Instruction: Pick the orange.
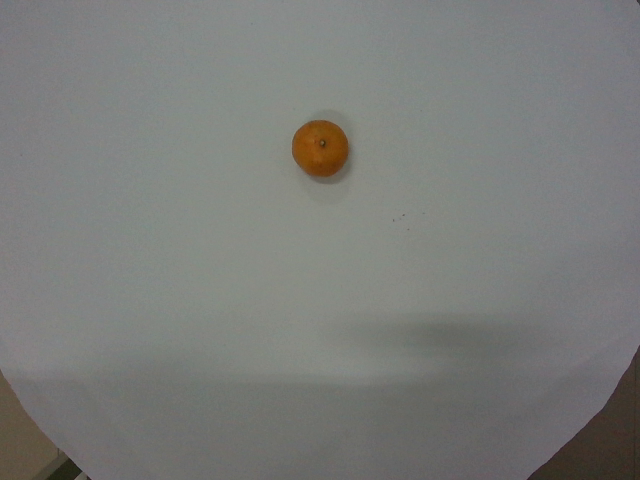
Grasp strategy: vertical